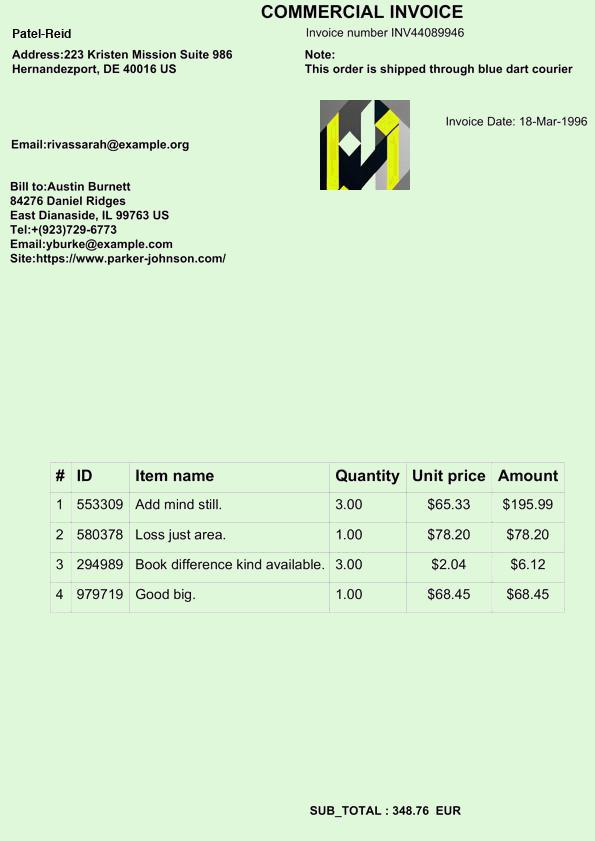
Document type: Invoice